Question: What is the total amount of taxes owed as per the document?
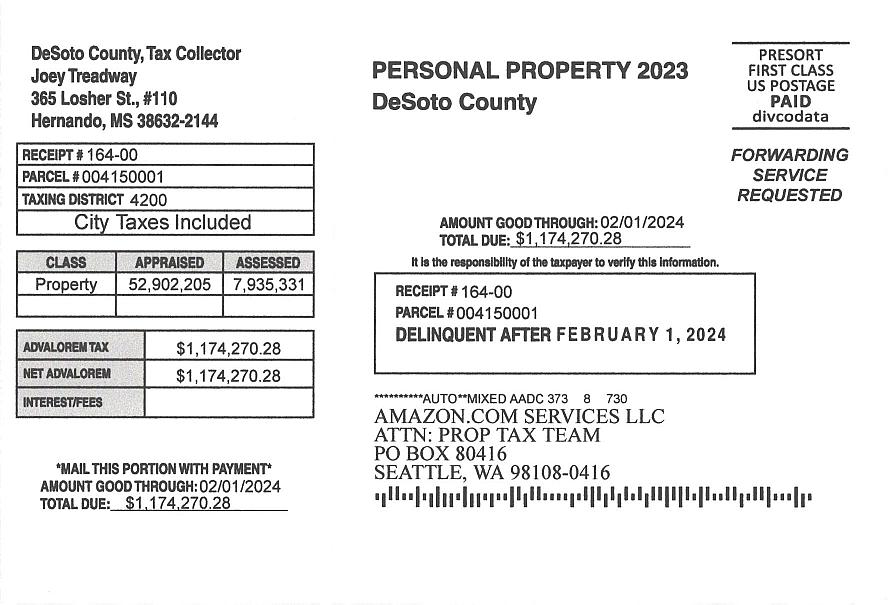
Answer: "1174270.28"